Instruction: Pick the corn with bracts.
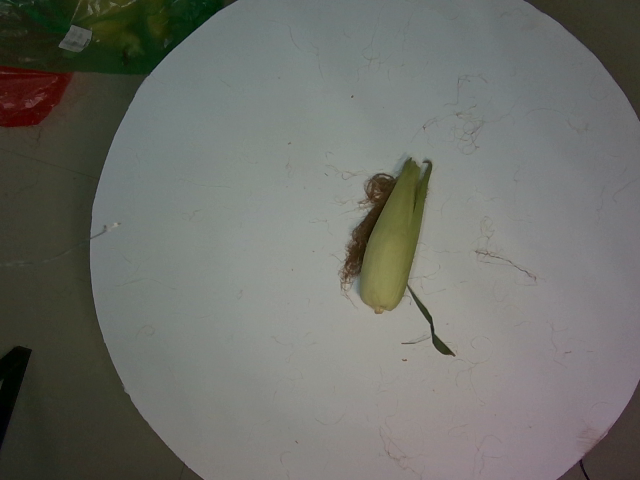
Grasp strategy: vertical